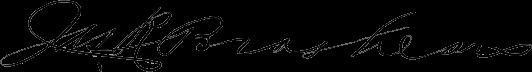
Signature of: james r brashears